Question: What is the suspected problem?
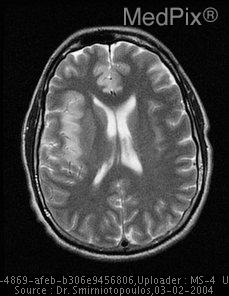
Answer: The findings suggest MRI revealed increased T2 signal intensity in R frontotemporal region, as well as insular gyri, right worse than left.  R cingulate gyrus noted to have increased signal intensity compared to L side.  Mild effacement of right lateral ventricle is also seen.. MRI revealed increased T2 signal intensity in R frontotemporal region, as well as insular gyri, right worse than left. Both cingulate gyri have increased signal intensity.  Mild effacement of right lateral ventricle.. The patient might have a history of 34 yo man from Guantanamo Bay presents with confusion.  On day of presentation, he was discovered by roommates  to be confused and drooling,  oriented only to person.  Following treatment at ED in Cuba, he was evacuated stateside for further care..